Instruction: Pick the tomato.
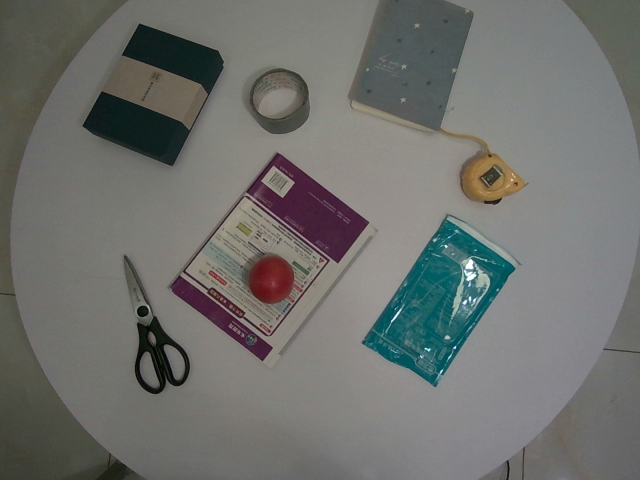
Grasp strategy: vertical